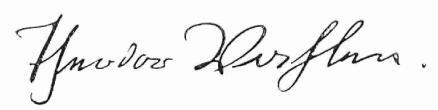
Signature of: theodor vahlen